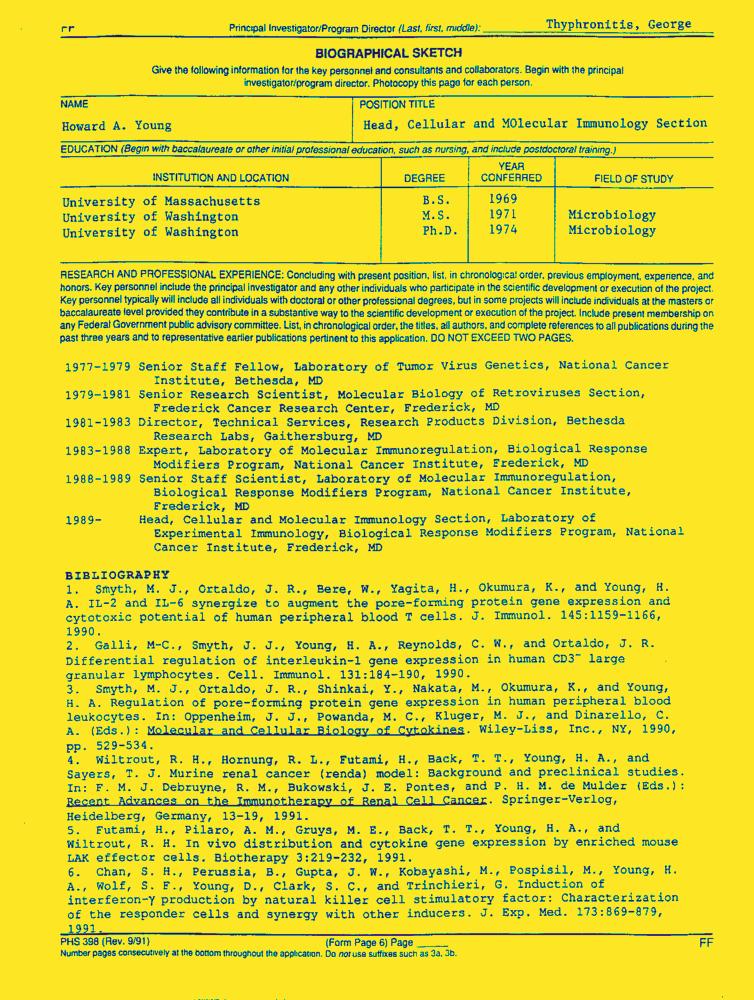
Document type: Resume-Doc